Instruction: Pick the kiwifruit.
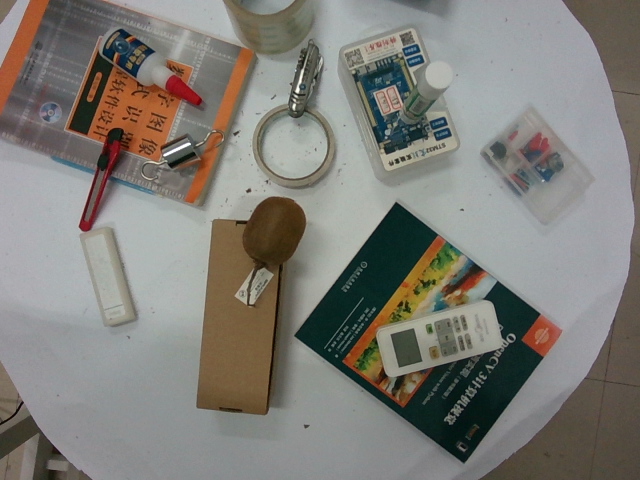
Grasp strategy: vertical